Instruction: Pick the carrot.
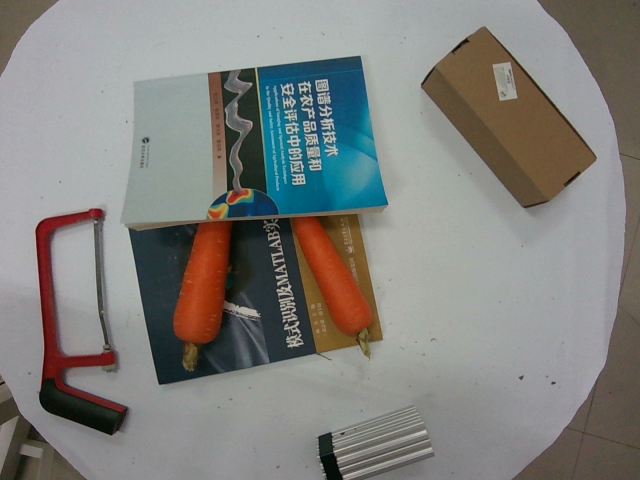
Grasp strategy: vertical